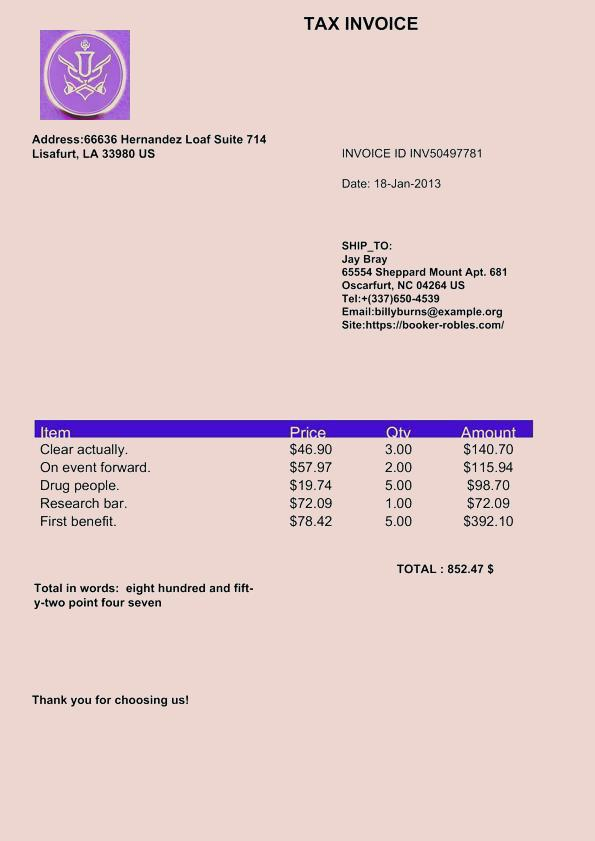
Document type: Invoice